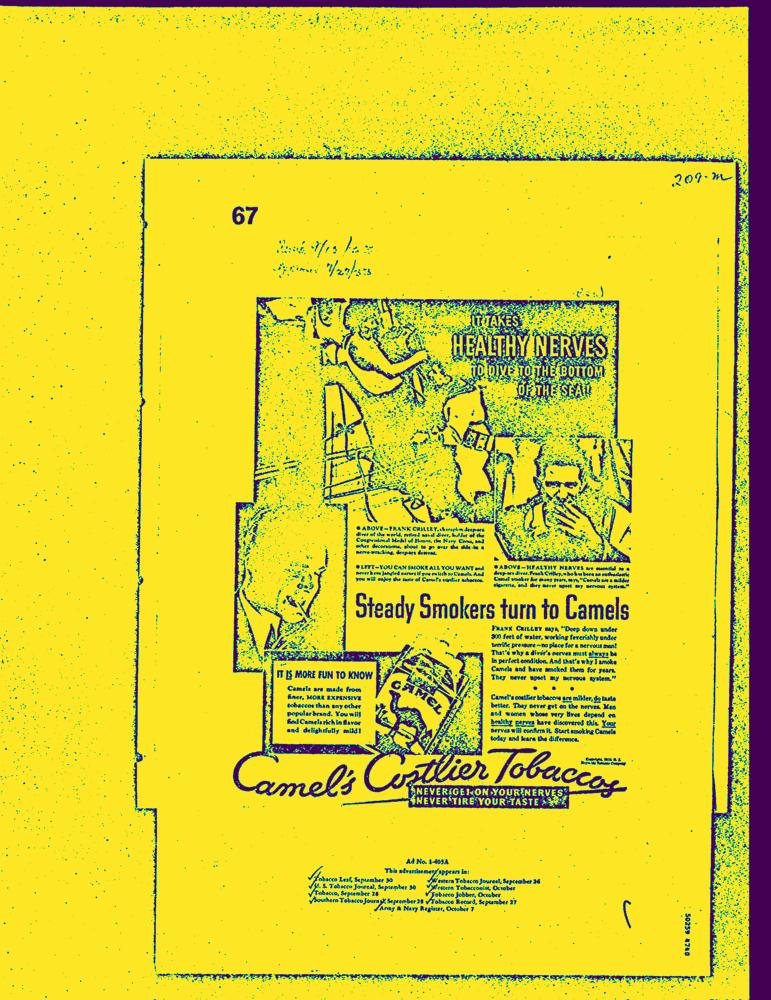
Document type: AD